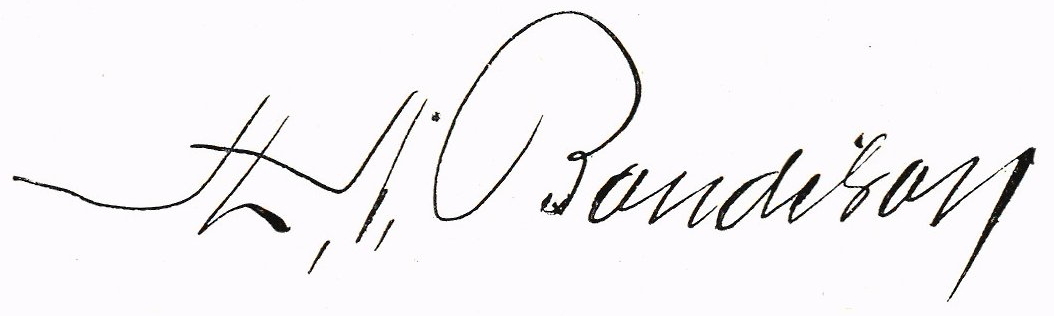
Signature of: nils anton bondeson